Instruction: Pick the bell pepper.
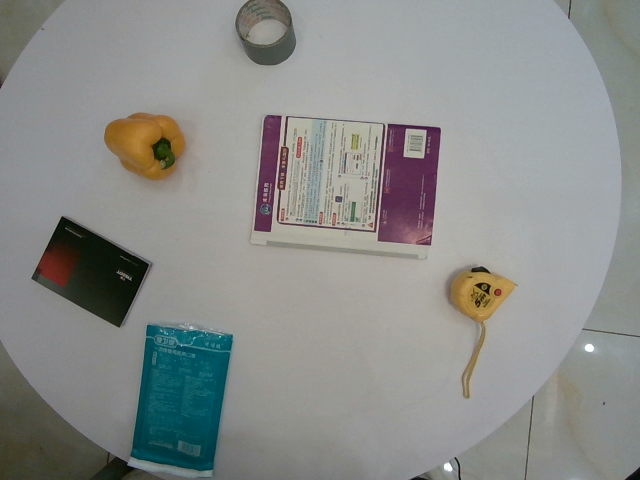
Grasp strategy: vertical